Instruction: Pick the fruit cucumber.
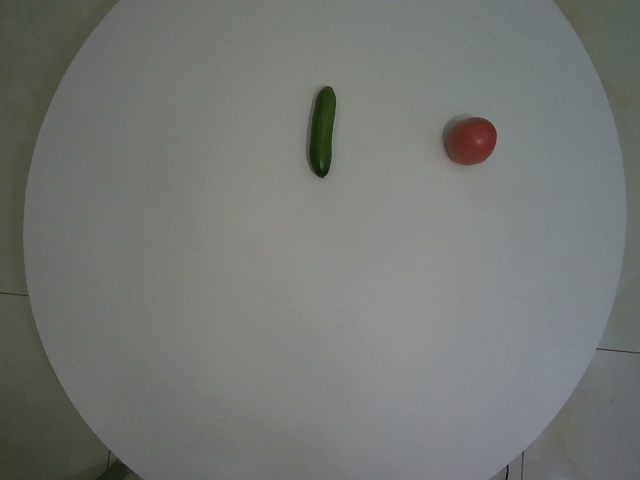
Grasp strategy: vertical